Question: What is the suspected problem?
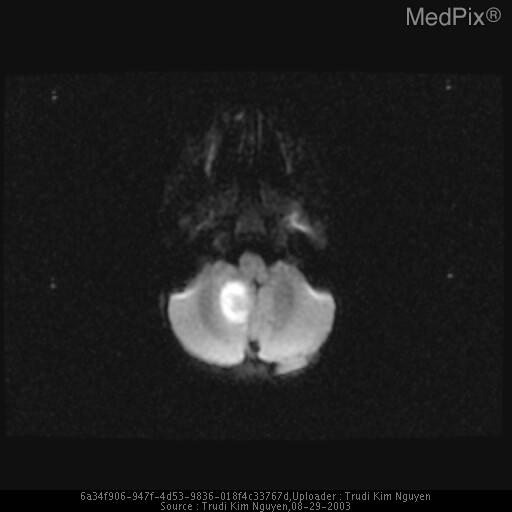
Answer: The findings suggest Contrast head CT is significant for a multiloculated cystic posterior fossa midline mass that is adjacent to the torcula with a portion extending into the occipital calvarium. This mass is low in density with HU measuring 17. There is rim enhancement with several internal septations. There is distortion of the 4th. ventricle with associated dilatation of the temporal horns.  Bone windows demonstrate smooth calvarial remodeling of the occiput with a small focal dehiscence within the bone that may represent a sinus tract. The overlying skin is unremarkable.

Brain MRI again demonstrates this intra- extraaxial posterior fossa mass with homogeneous increased T2 , decreased T1 signal. DWI demonstrates marked restricted diffusion which darkens on the ADC map suggesting an abscess, epidermoid,dermoid or other process with restricted diffusion. Mass effect with hydrocephalus is again demonstated. Findings are consistent with a multiloculated intra and extraaxial posterior fossa mass most consistent with cerebritis/abscess. Given the bony remodeling and midline location, findings are most consistent with a congenital process such as dermoid which has become secondarily infected.. Posterior fossa mass with marked restricted diffusion. The patient might have a history of 21 month old male with high fever, mental status changes and possible seizure..